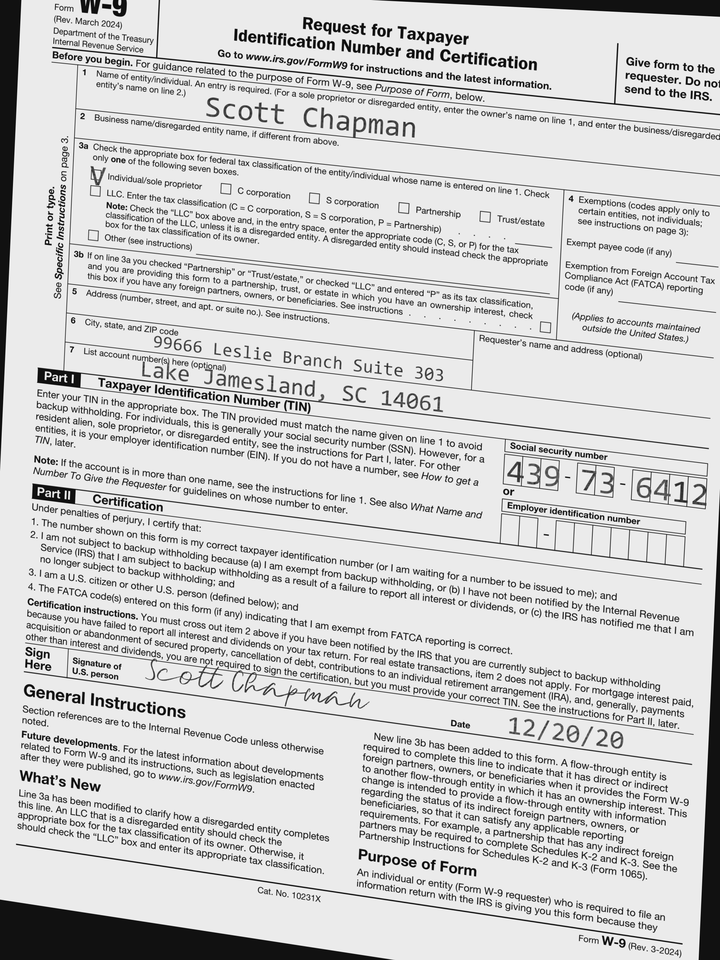
adr1: 99666 Leslie Branch Suite 303
adr2: Lake Jamesland, SC 14061
cbx: yes
ssn: 439736412
enm: Scott Chapman
sdt: 12/20/20